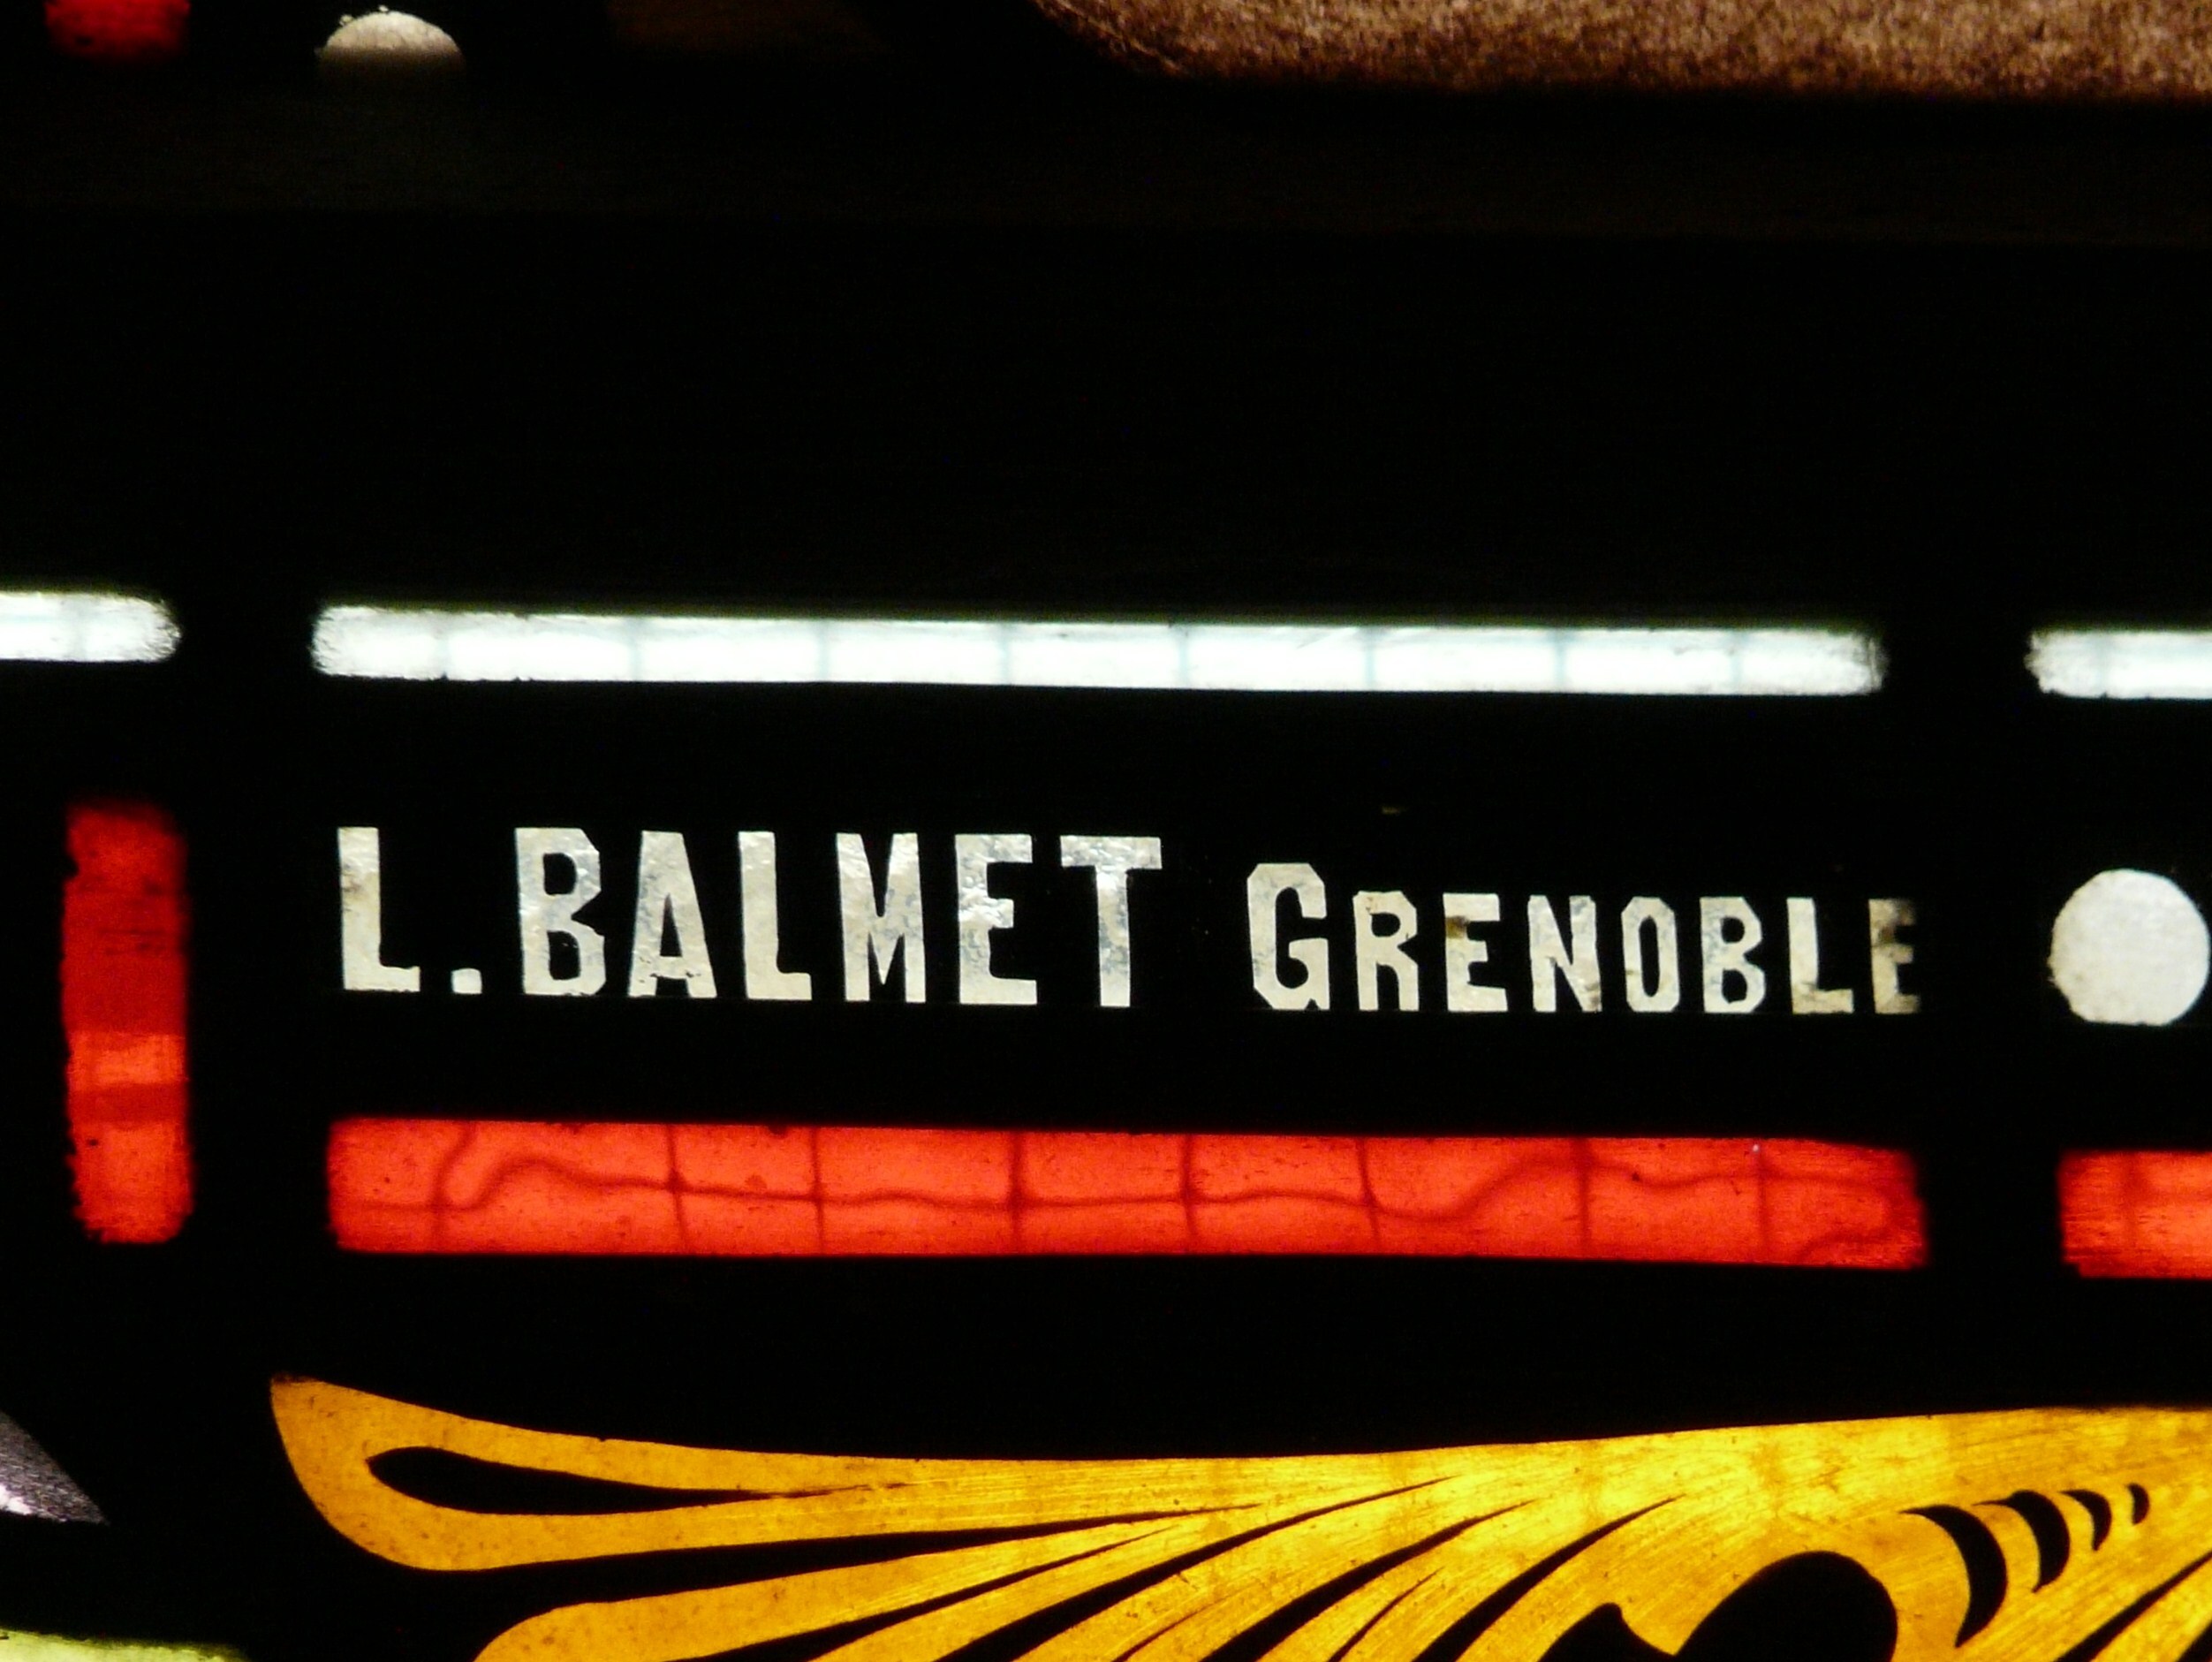
Signature of: louis balmet